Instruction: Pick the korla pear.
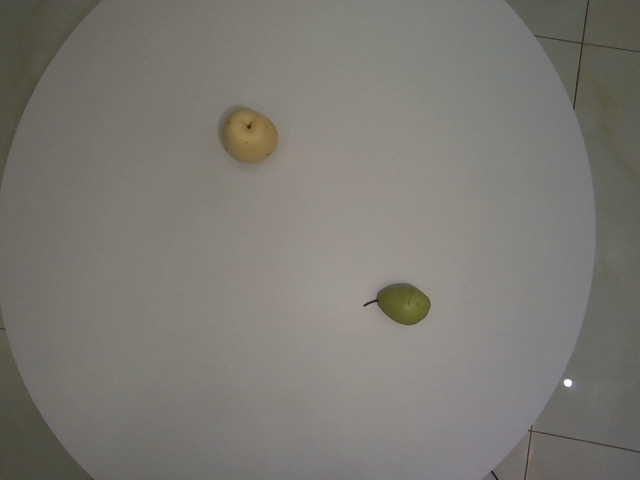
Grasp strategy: vertical